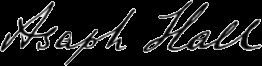
Signature of: asaph hall